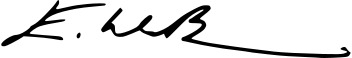
Signature of: elizabeth watson brown